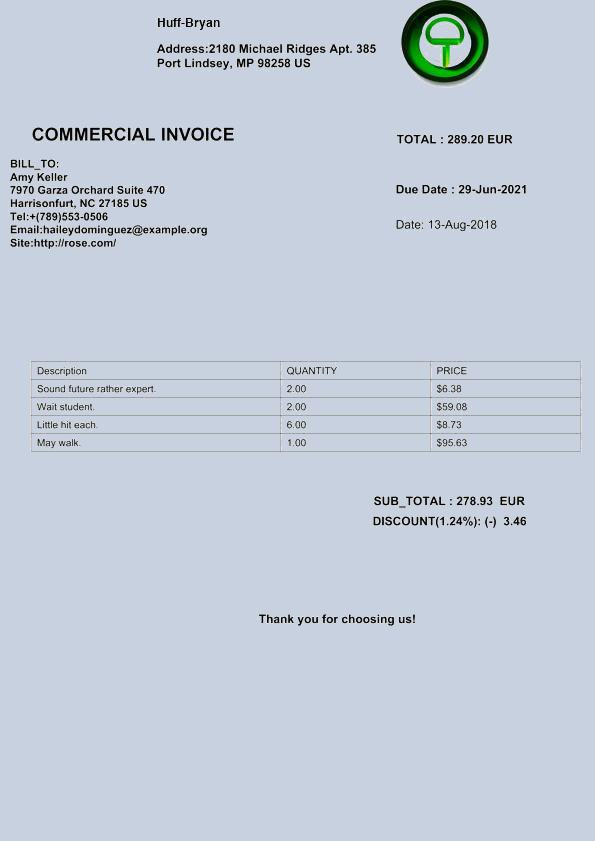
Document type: Invoice